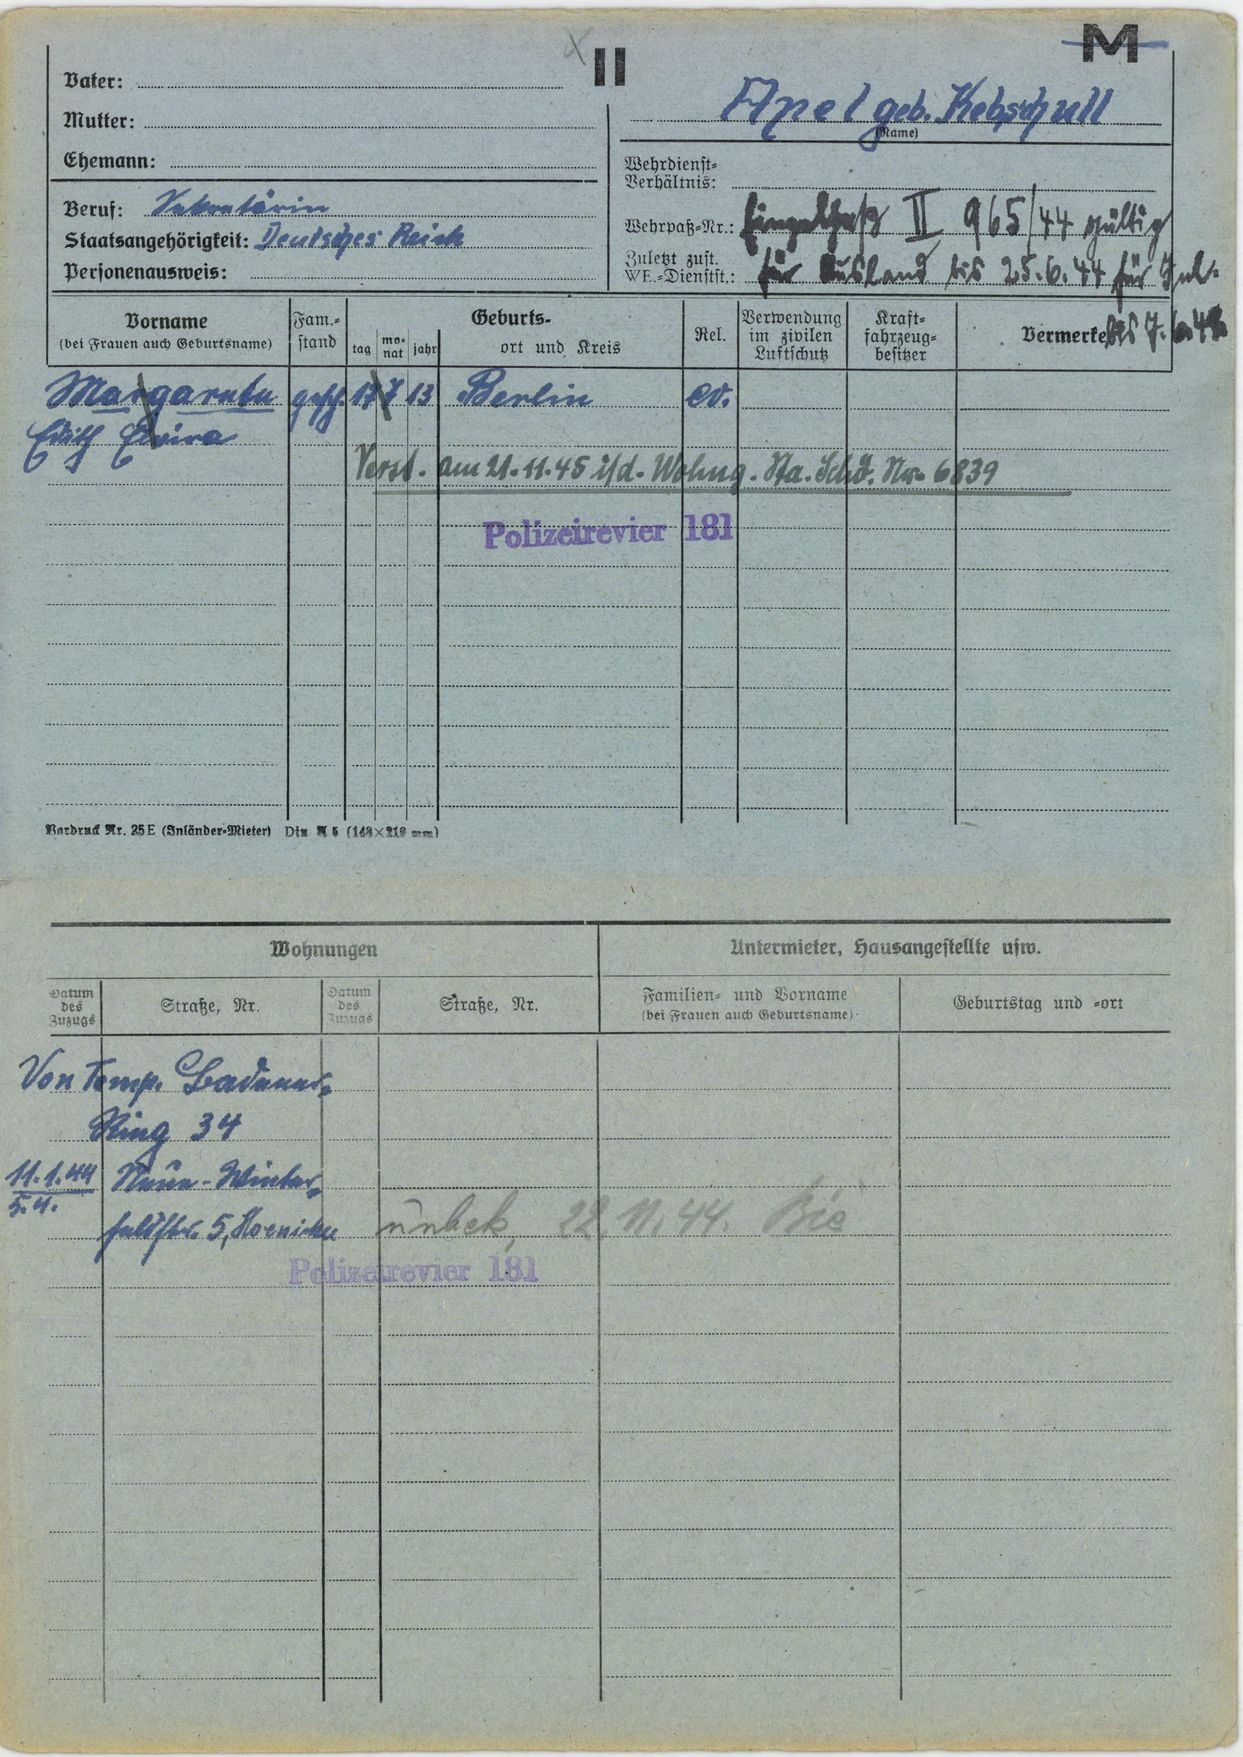
Apel geb. Kebschull